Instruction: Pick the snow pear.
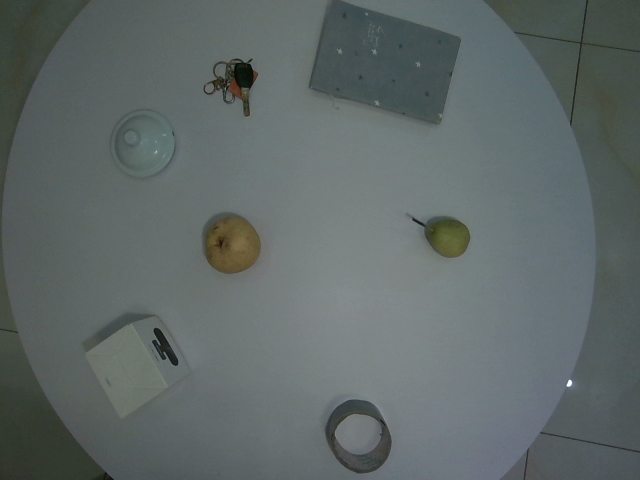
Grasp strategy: vertical